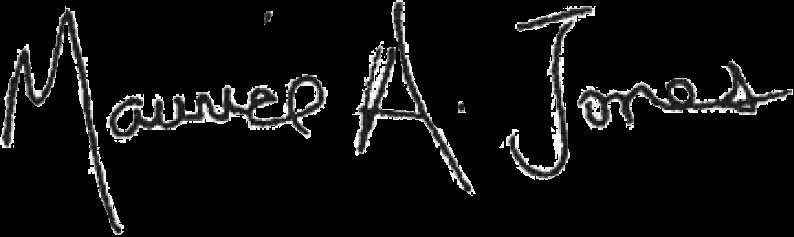
Signature of: maurice jones